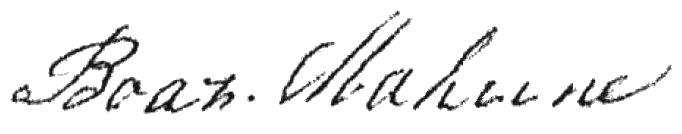
Signature of: boaz mahune